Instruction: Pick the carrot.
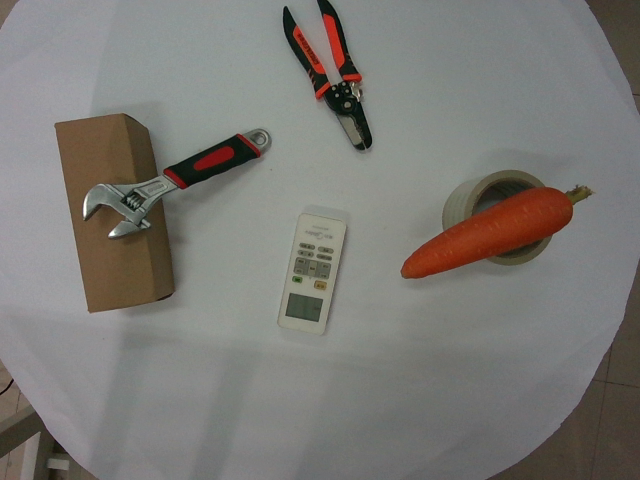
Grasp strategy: vertical